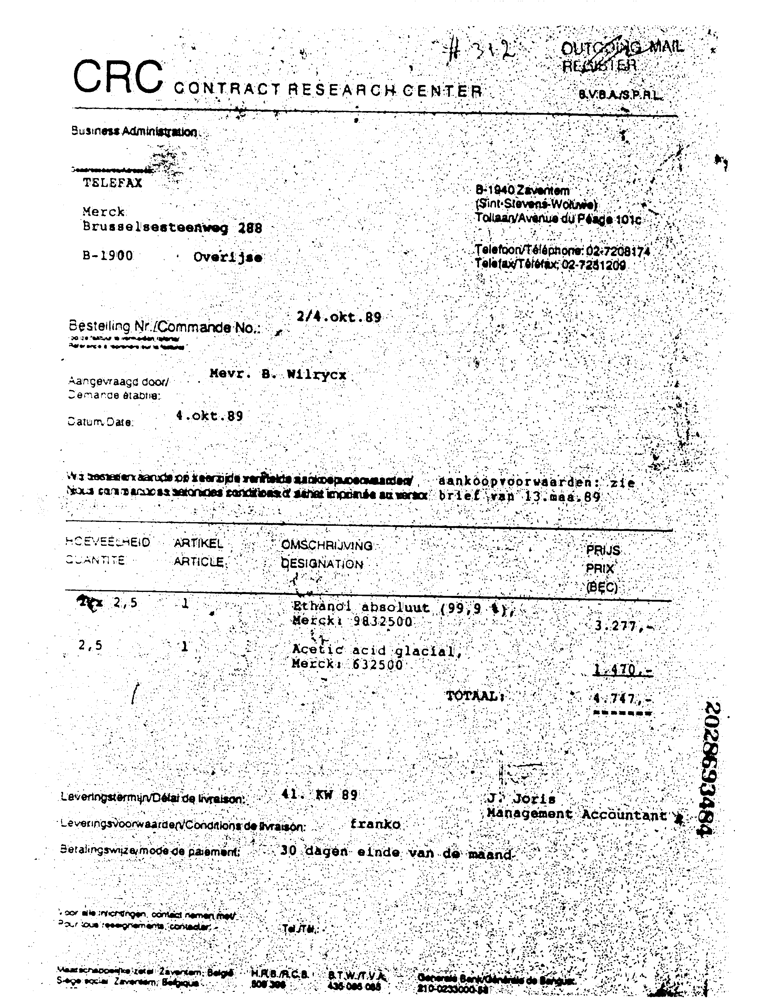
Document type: Invoice